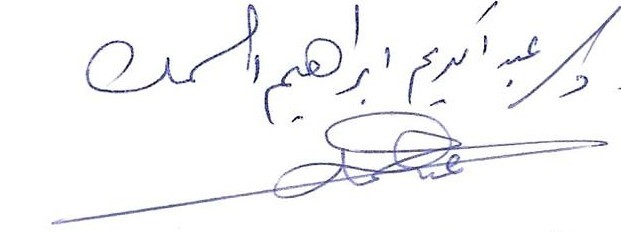
Signature of: samak ʿabd al karīm ibrāhīm